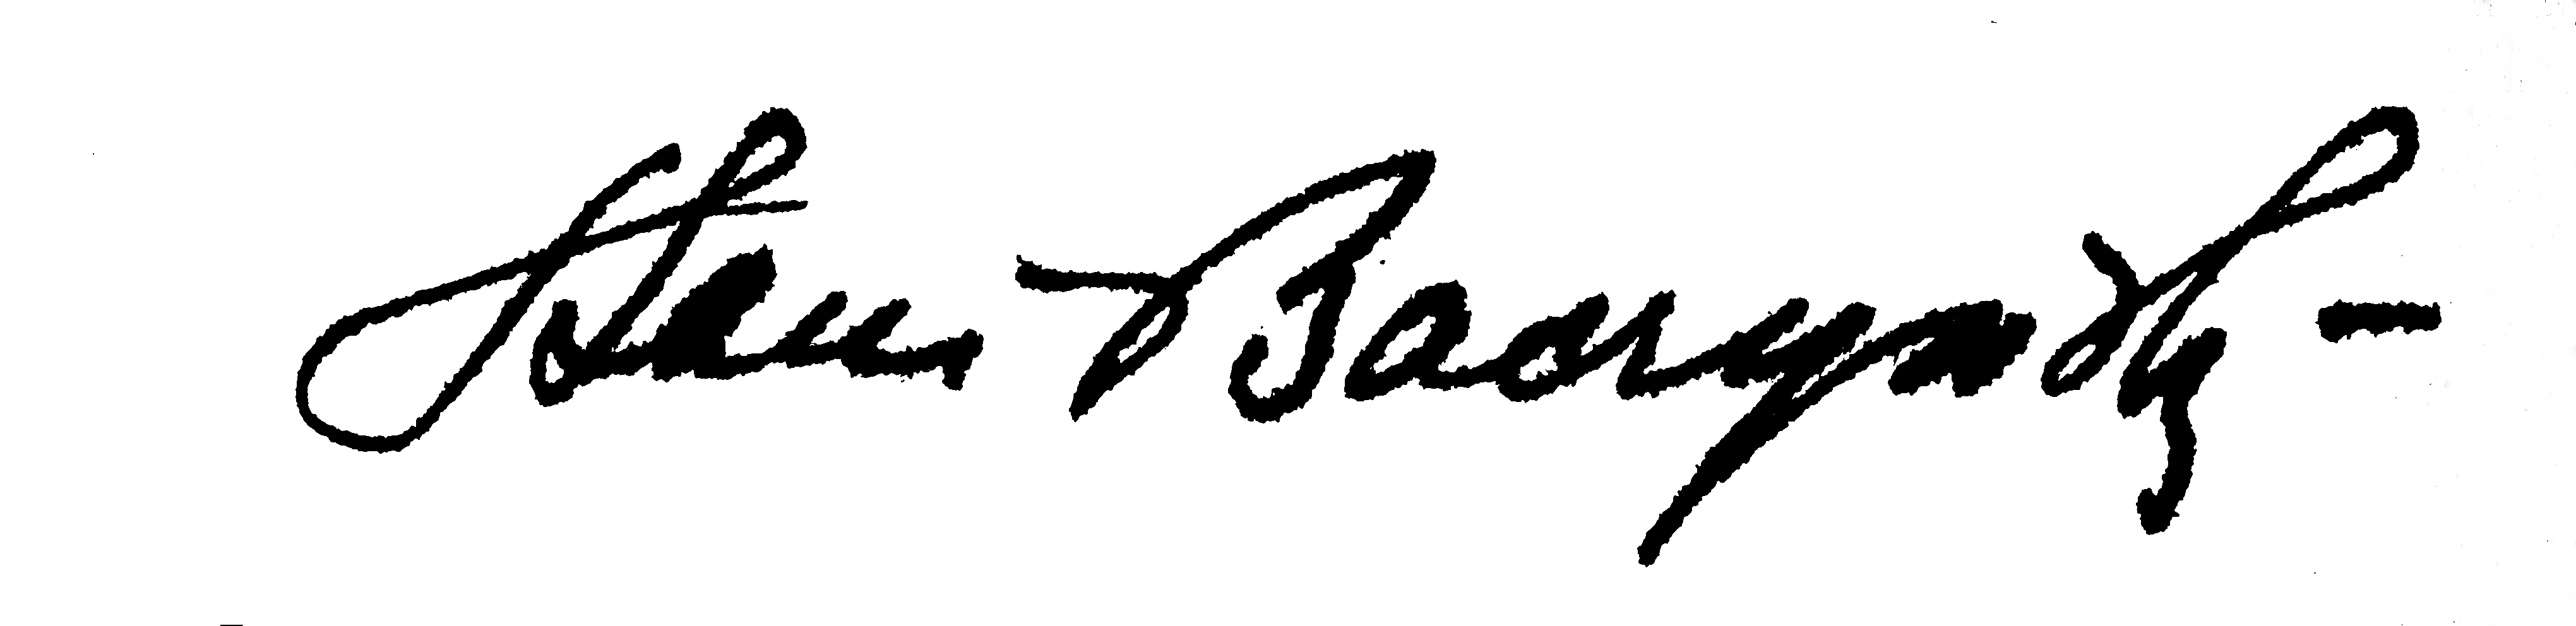
Signature of: stanisław baczyński